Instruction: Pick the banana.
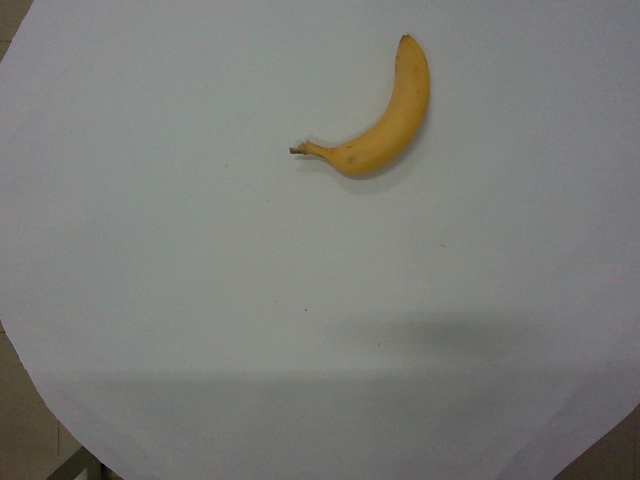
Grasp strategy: vertical